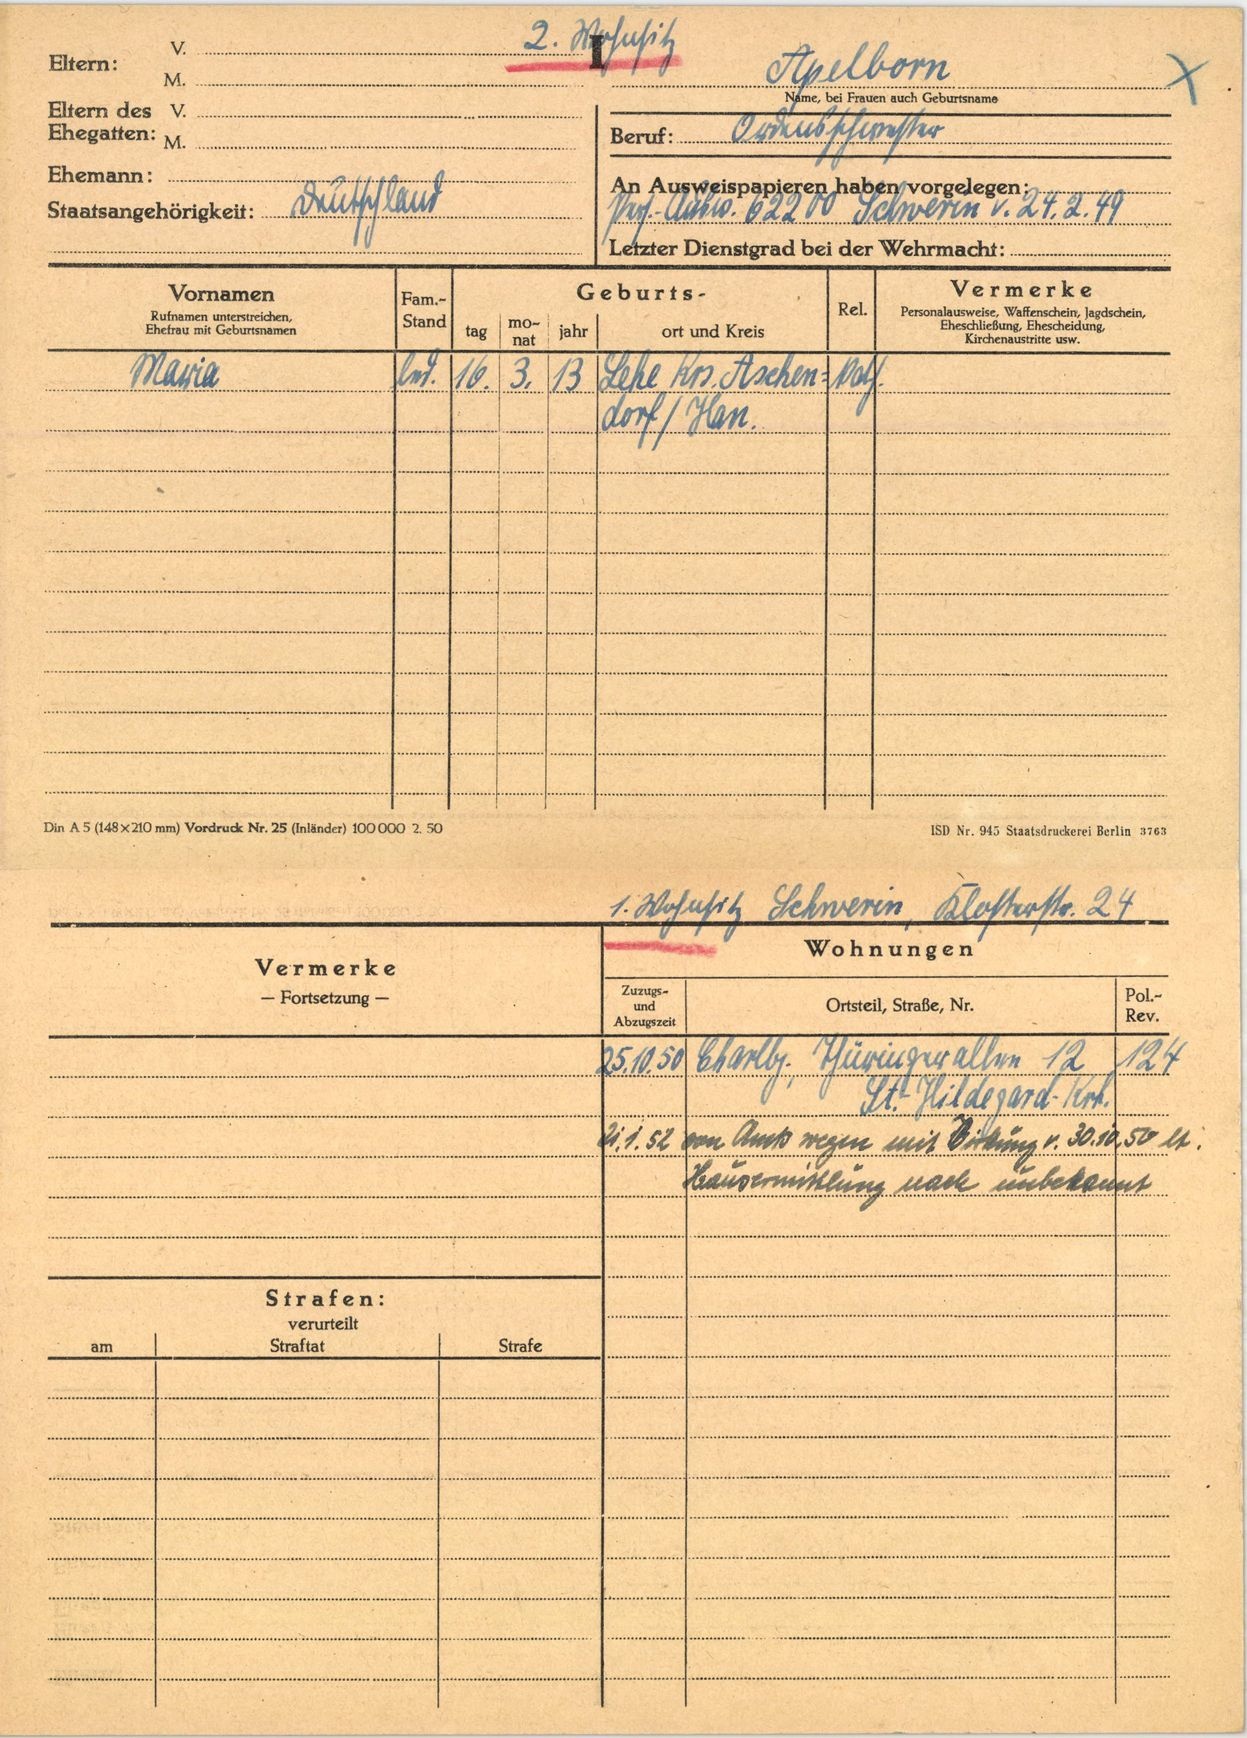
Apelborn